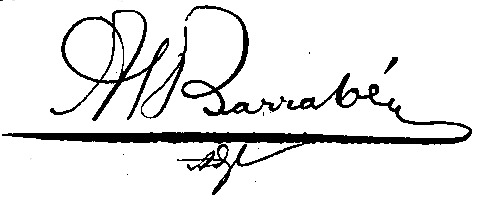
Signature of: alexandre barrabé